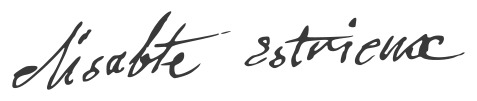
Signature of: élisabeth thible